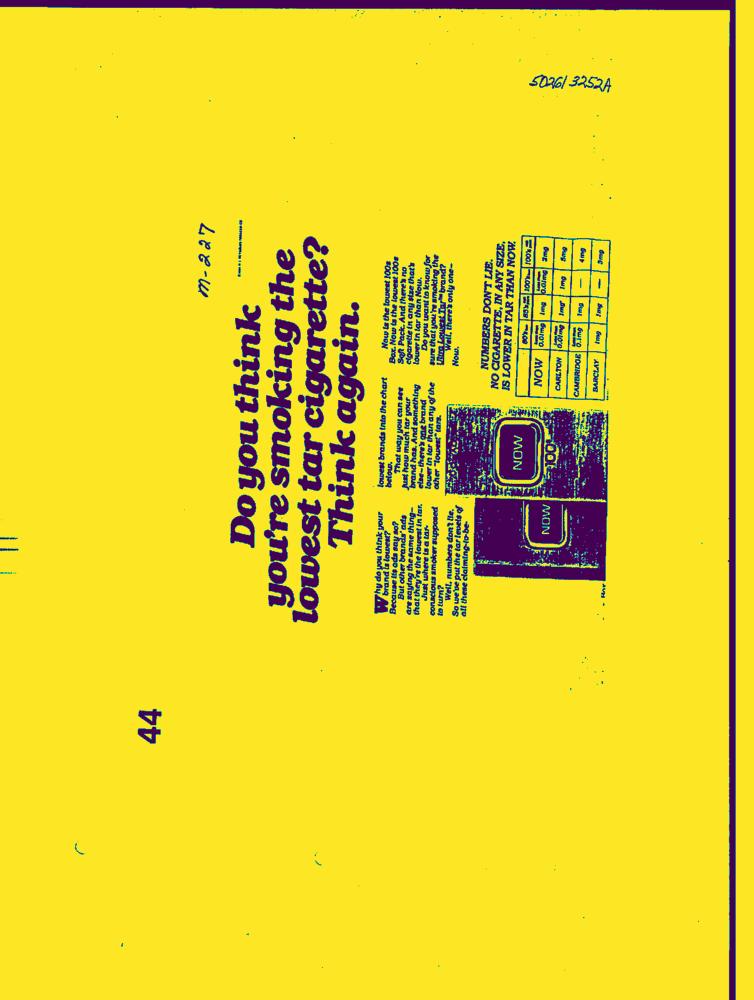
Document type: AD